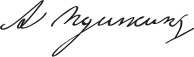
Signature of: alexander pushkin